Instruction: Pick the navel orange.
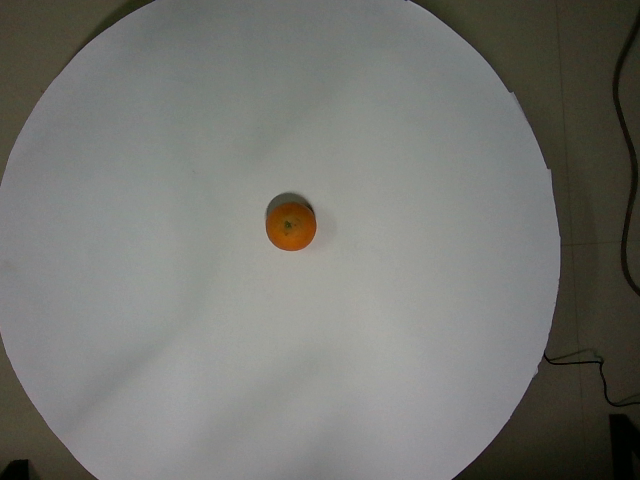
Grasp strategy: vertical